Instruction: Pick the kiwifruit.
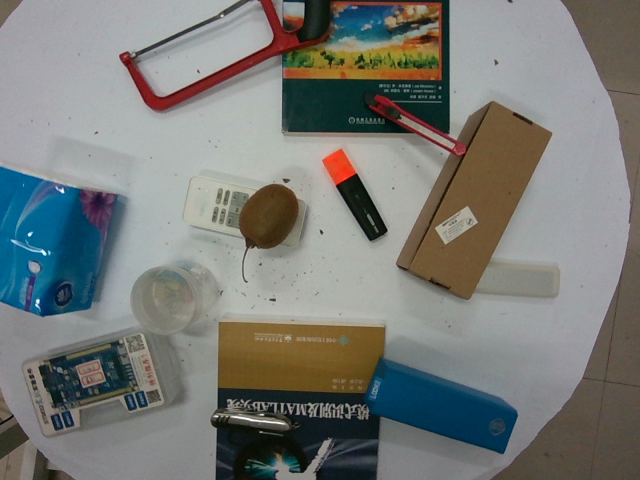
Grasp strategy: vertical